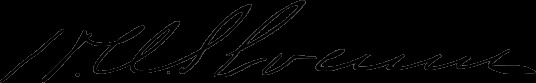
Signature of: henry warner slocum sr